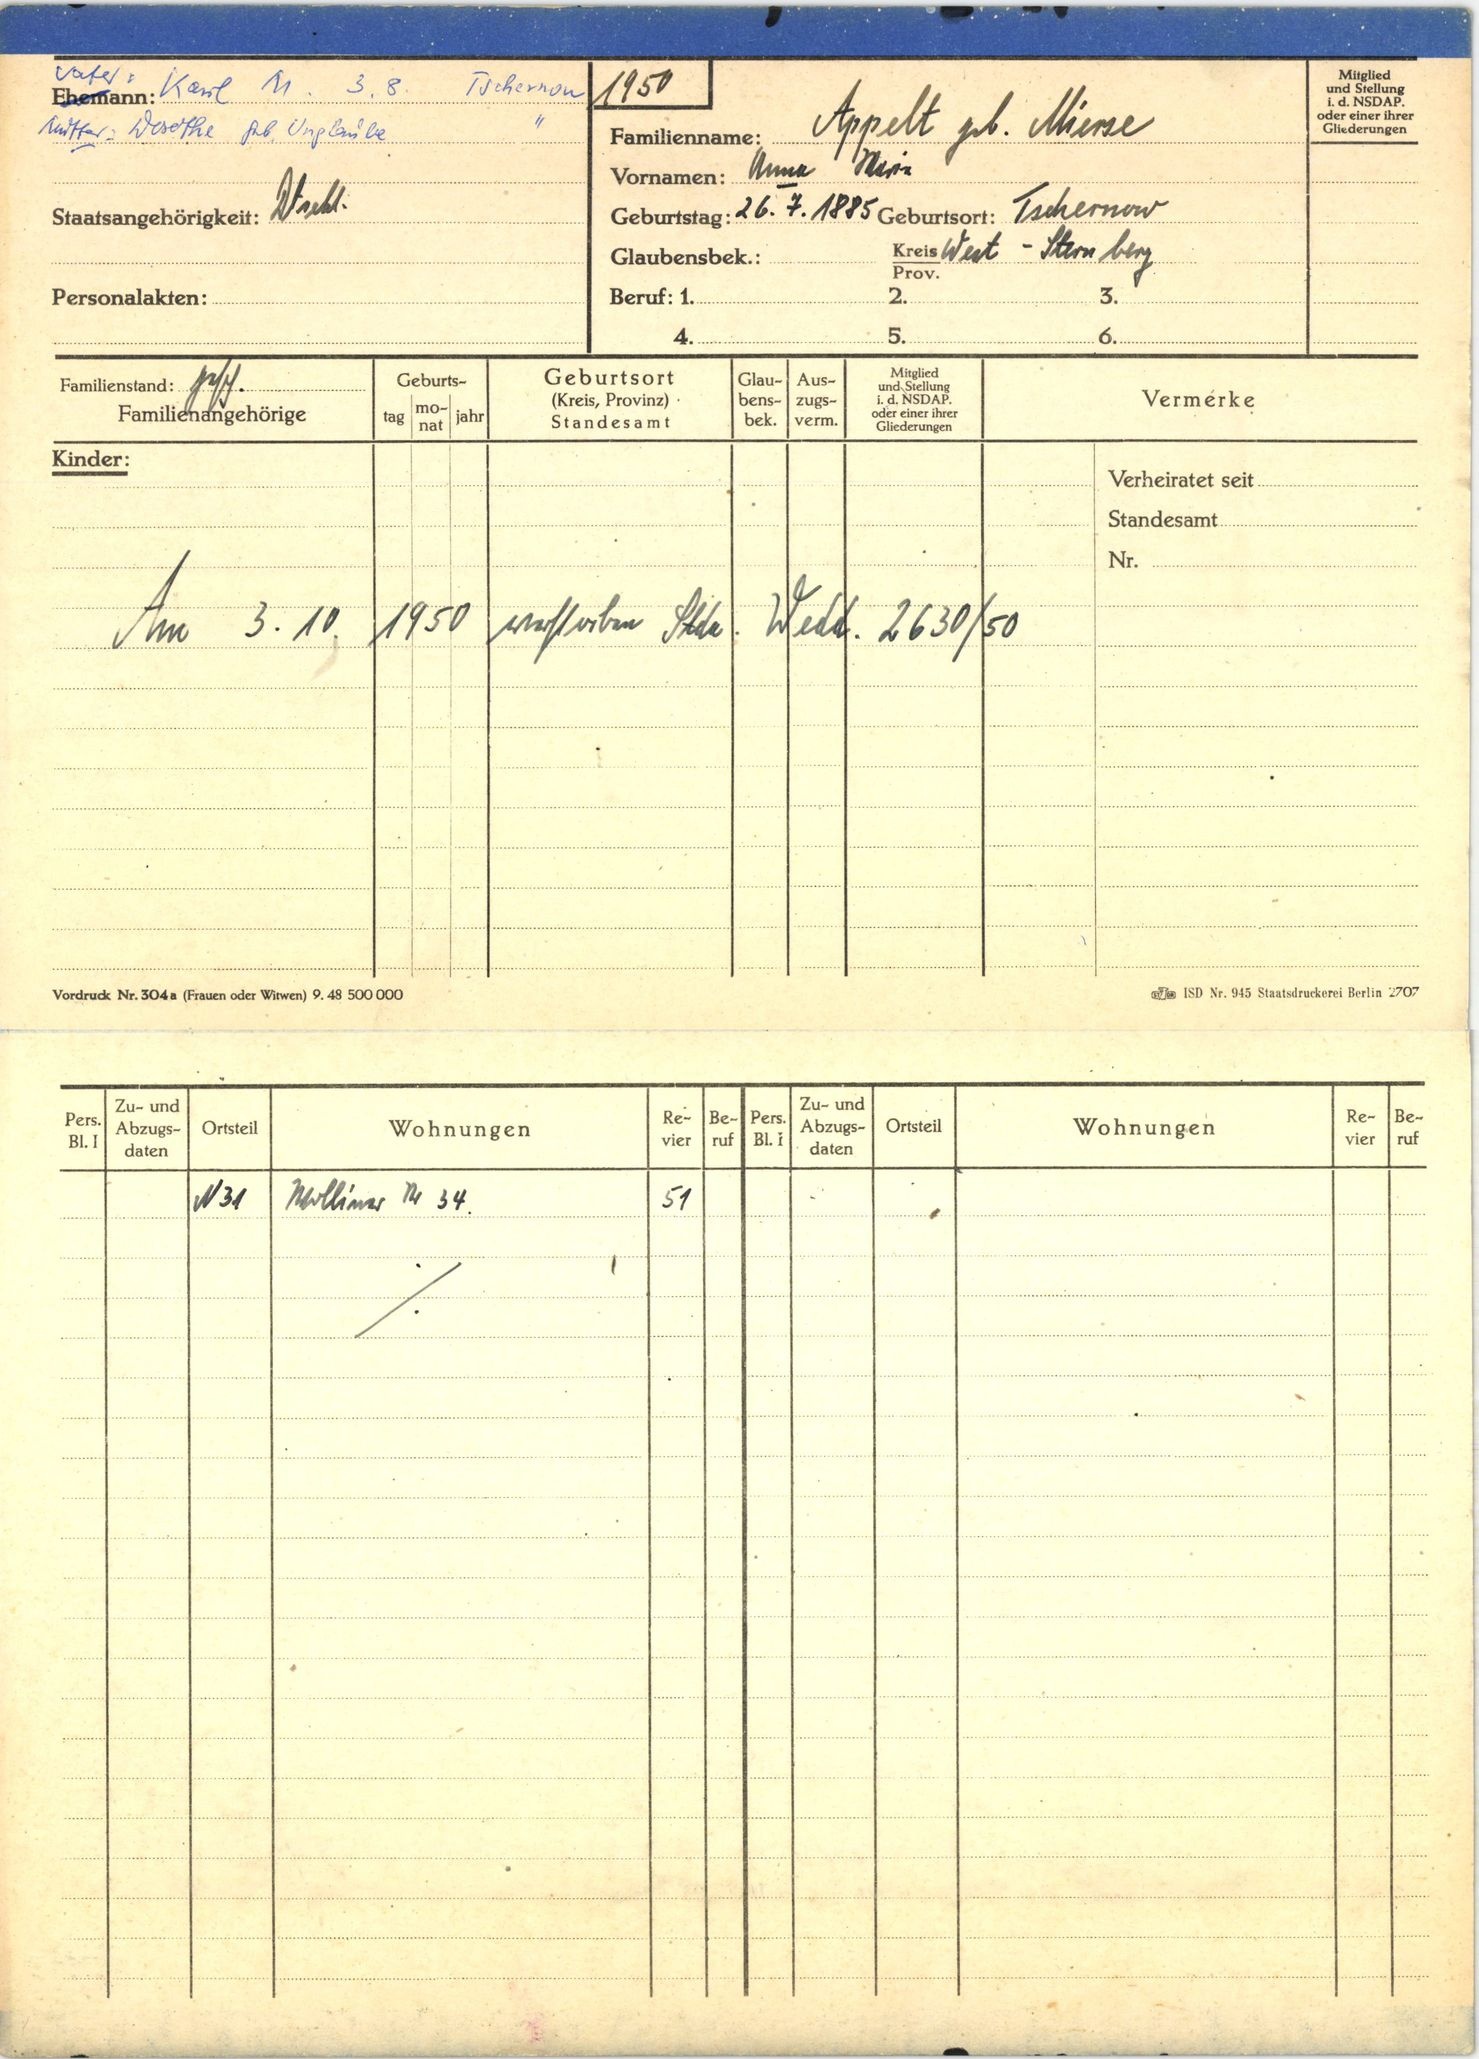
Appelt geb. Mierse